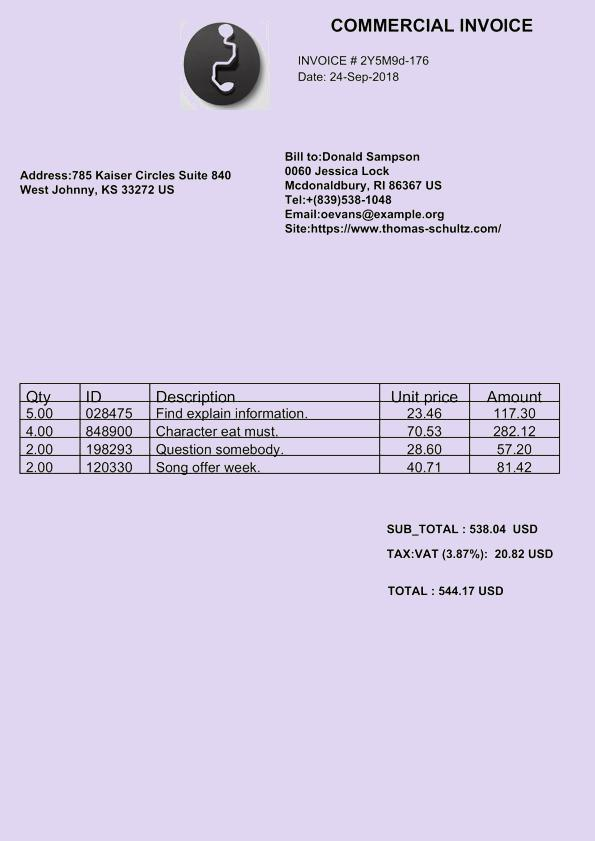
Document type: Invoice